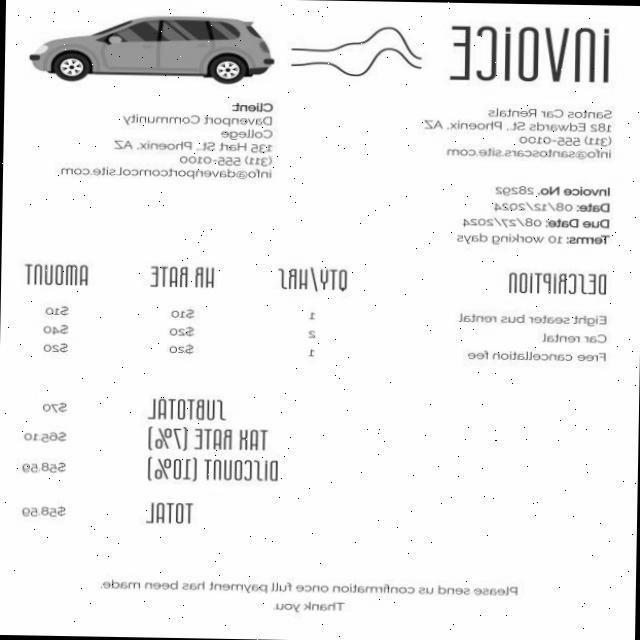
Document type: Invoice